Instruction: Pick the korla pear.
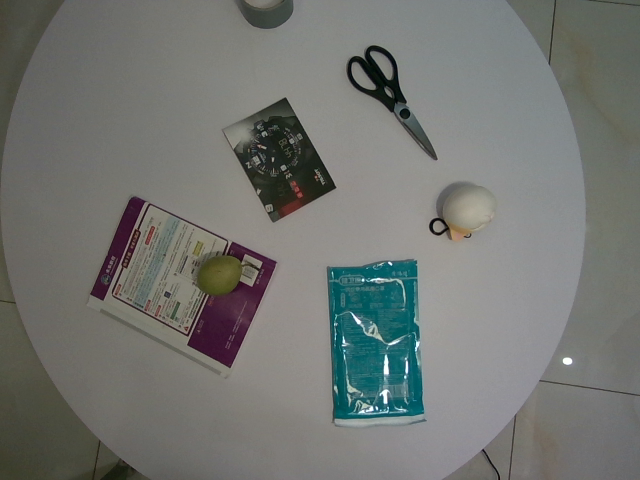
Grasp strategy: vertical